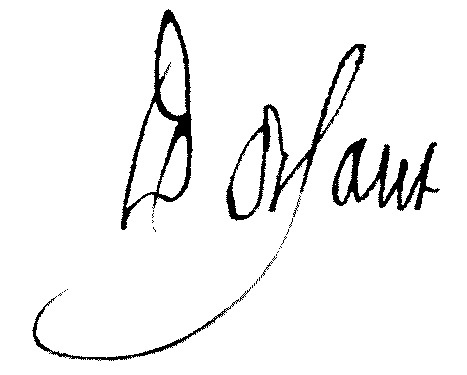
Signature of: jean antoine dosfant